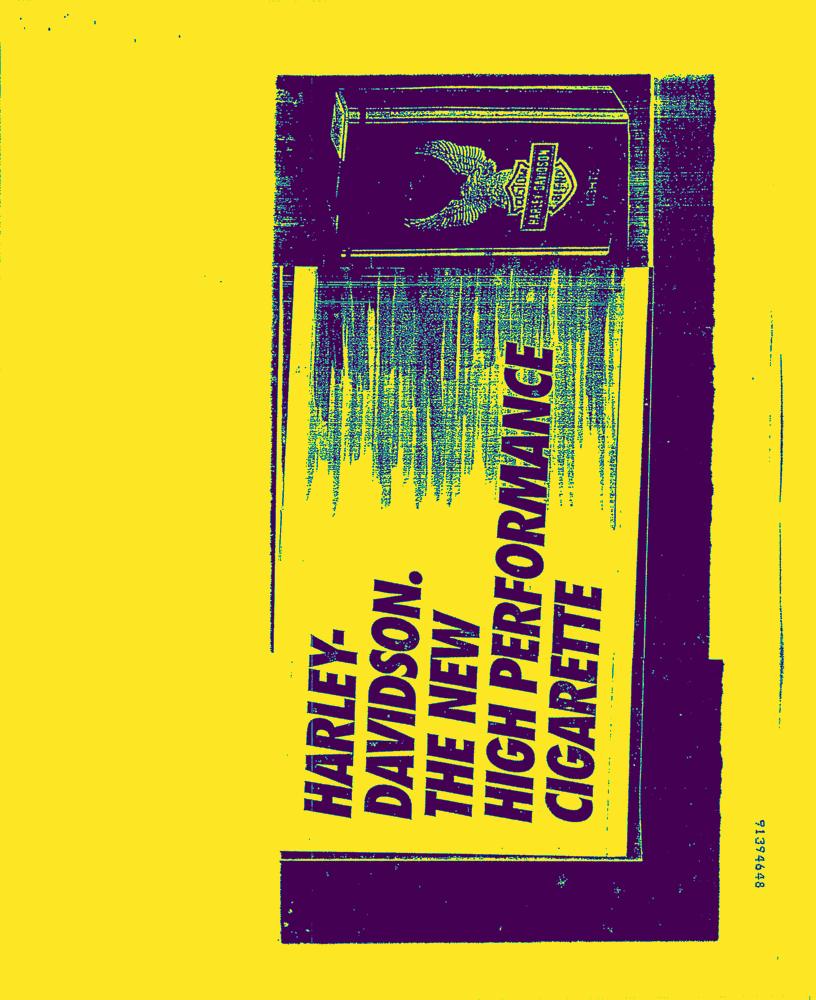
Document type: AD